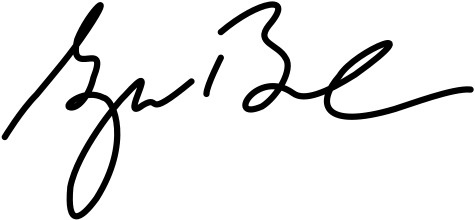
Signature of: george w bush